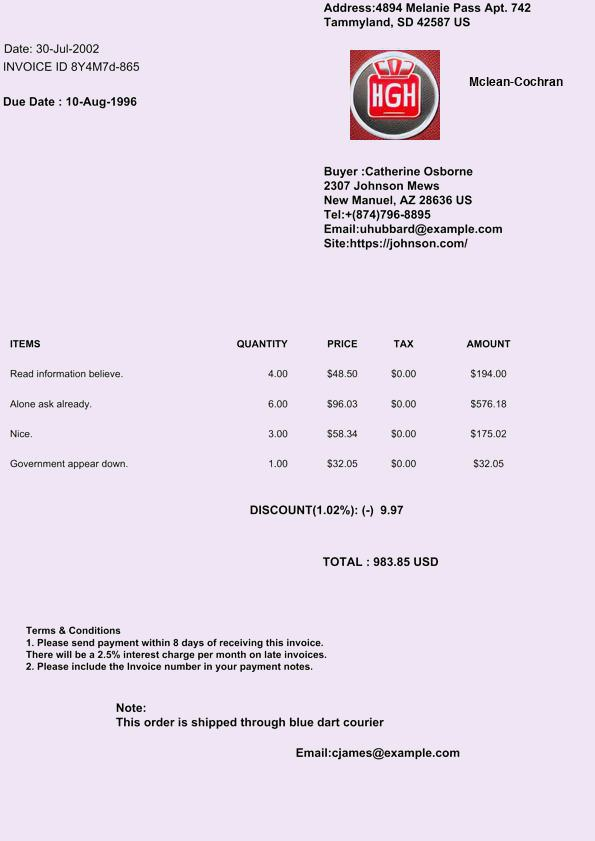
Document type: Invoice